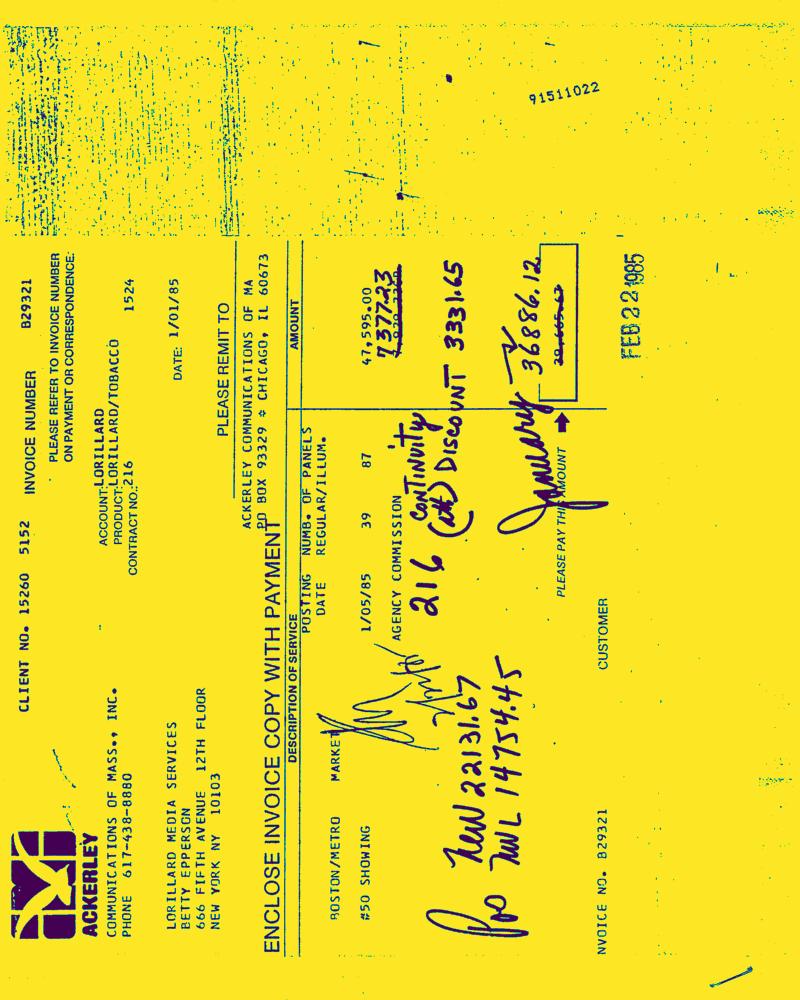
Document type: Invoice-Doc